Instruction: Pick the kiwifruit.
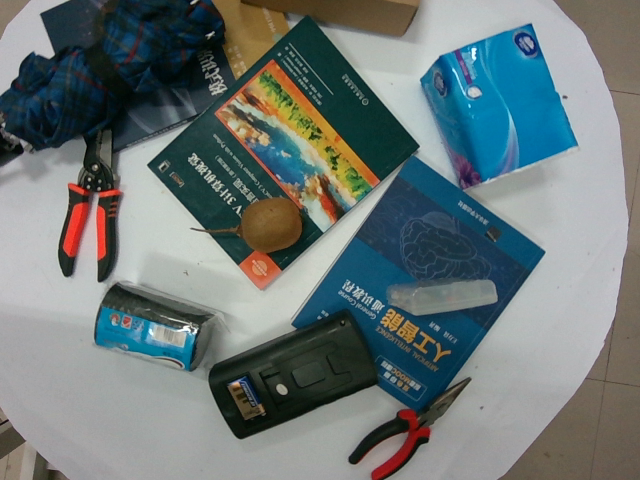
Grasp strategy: vertical